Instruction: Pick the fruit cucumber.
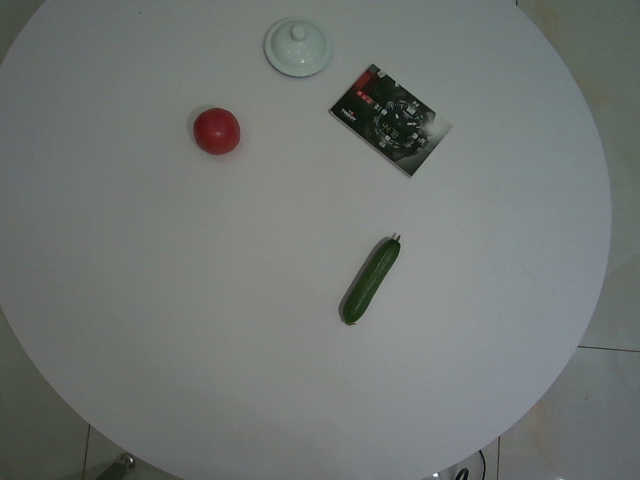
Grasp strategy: vertical